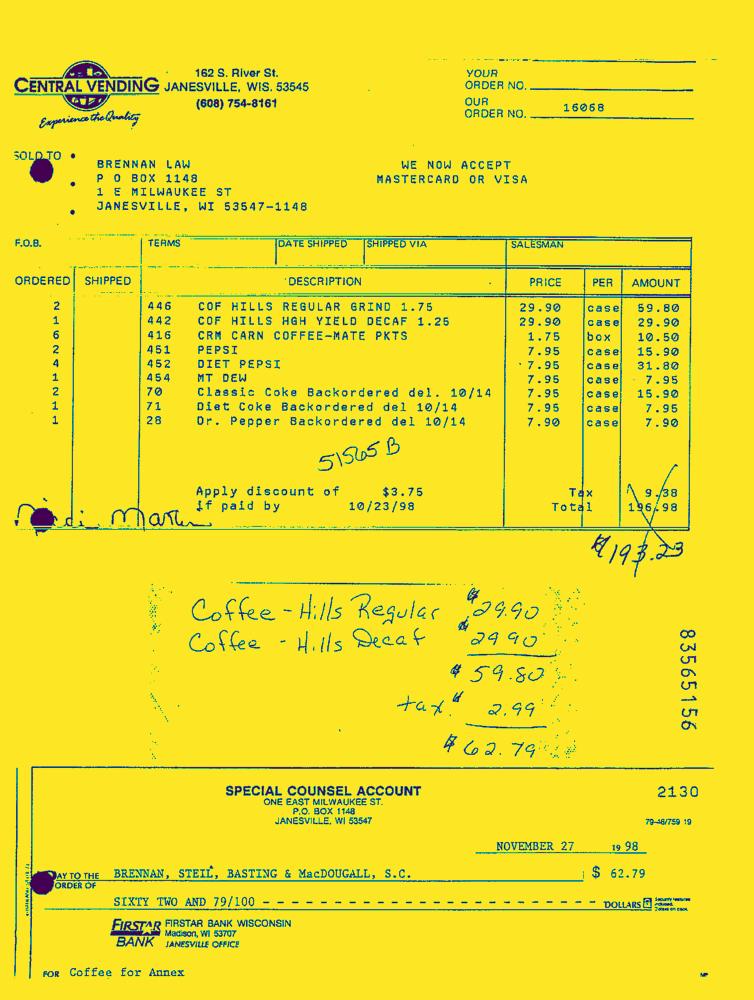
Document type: Invoice-Doc